Patient: Male, age 38
A 38-year-old man presented with an 8-day history of fever, myalgia, dry cough, dyspnea, and fatigue. He was a current smoker (10 cigarettes a day) and reported no occupational exposure. His medical history was unremarkable. Symptoms persisted despite antibiotic therapy with amoxicillin/clavulanic acid and roxithromycin. At admission, temperature was 38.5 C, respiratory rate was 24/minute, auscultation was normal and no extrathoracic signs were present. Chest X-ray showed diffuse micronodular opacities (Fig. 1A). High-resolution computed tomography (CT) demonstrated a profusion of well-delimited centrilobular micronodules, 2 mm in diameter, with subpleural sparing and a "bud in tree" pattern in some areas (Fig. 1B). Interbronchial lymph nodes were present (Fig. 1C). Arterial blood gases at 21% FiO2 showed PaO2 66 mm Hg, PaCO2 35 mm Hg, pH 7.44. Laboratory parameters were as follows: leukocyte count: 19.8 x 109/L (85% polymorphonuclear cells), C-reactive protein: 305 mg/L and fibrinogen: 12 g/L. Serum electrolytes, and renal and liver function tests were normal, as well as serological tests for Legionella pneumonia, Mycoplasma, Chlamydia, Coxiella psittaci, hepatitis C and B viruses, and HIV. Antinuclear antibody, perinuclear antineutrophil cytoplasmic antibody (P-ANCA), cytoplasmic-ANCA, and cyclic citrullinated protein antibody tests were negative. Urine cocaine test was negative. Bronchoalveolar lavage (BAL) showed 400 x 103 cells/mL, comprising 73% macrophages, 18% lymphocytes, 5% neutrophils, and 4% eosinophils. Golde score was normal (40). Testing for Pneumocystis jiroveci, Mycobacterium tuberculosis, and yeasts remained negative. Transbronchial biopsies were not contributive.
Pulmonary function test results were as follows: FEV1: 1.34 L (34%), FVC: 1.94 L (40%), FEV1/VC: 69%, TLC: 4.24 L (61%), DLCO: 11.59 mL min-1 mm Hg-1 (42%) and KCO: 3.83 mL min-1 mm Hg-1 (97%).
To rule out an infectious disease, lung biopsies were performed under video-assisted thoracoscopy (VATS). Gross examination of slides disclosed a patchy nodular pattern. On microscopic examination, lung architecture was preserved. Nodules consisted in buds of granulation tissue fulfilling distal airspaces and extending from one alveolus to the next one, mimicking in some areas a butterfly pattern. Fibrotic buds disclosed bronchiolocentric predominance and in some areas extended into bronchiolar lumen. No granuloma was seen in lung parenchyma or in peribronchiolar areas. Mild inflammatory infiltrates was seen around fibrotic areas but interstitial inflammation was not present at distance of fibrotic plugs (Fig. 2). No pathogen was identified on Grocott and PAS staining and on biopsy cultures. This histological pattern was consistent with OP. The lack of marked interstitial inflammation and absence of granuloma ruled out other diagnoses such as sarcoidosis or hypersensitivity pneumonia.
Oral corticosteroid therapy was started at 1 mg/kg/day. Improvement of dyspnea was observed after 1 month of treatment, and CT micronodules had dramatically decreased (Fig. 1D). Steroids were tapered over 6 months and lung CT scan returned to normal with no signs of relapse at 5-year follow-up.
Informed consent was signed by the patient.
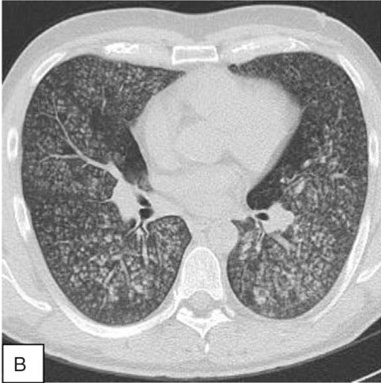
Image caption: (B) HRCT scan showing diffuse small centrilobular nodules.